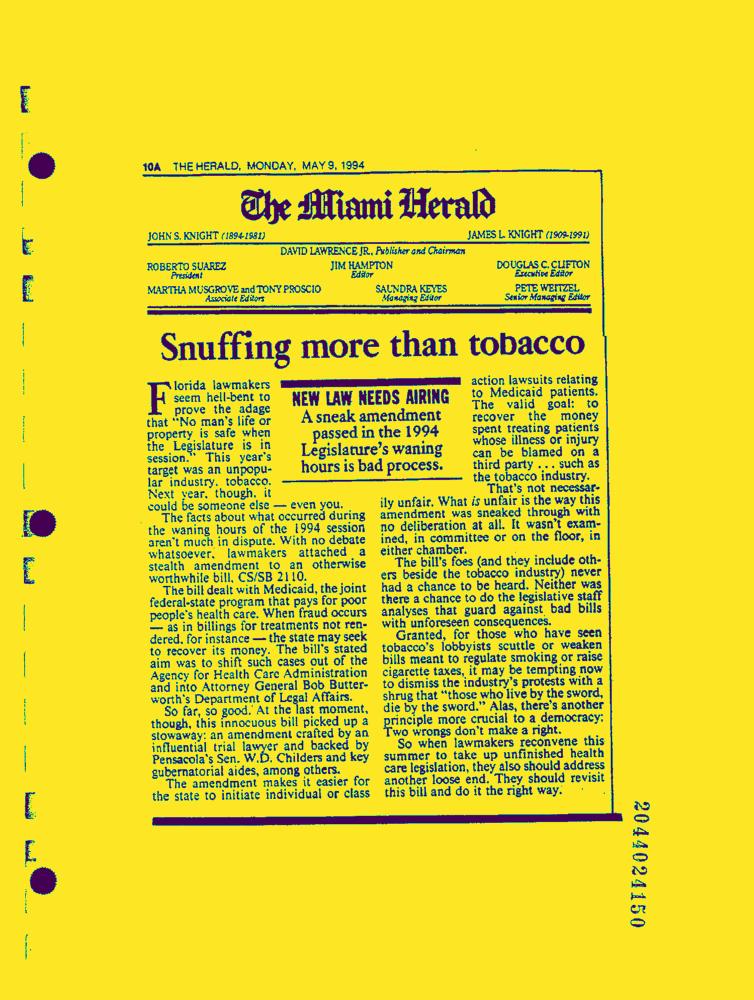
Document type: News-Article